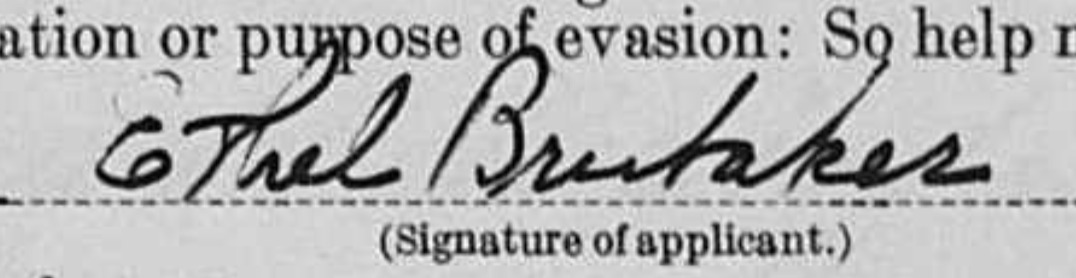
Signature of: ethel b brubaker